Question: What is the name of the tenant mentioned in the document?
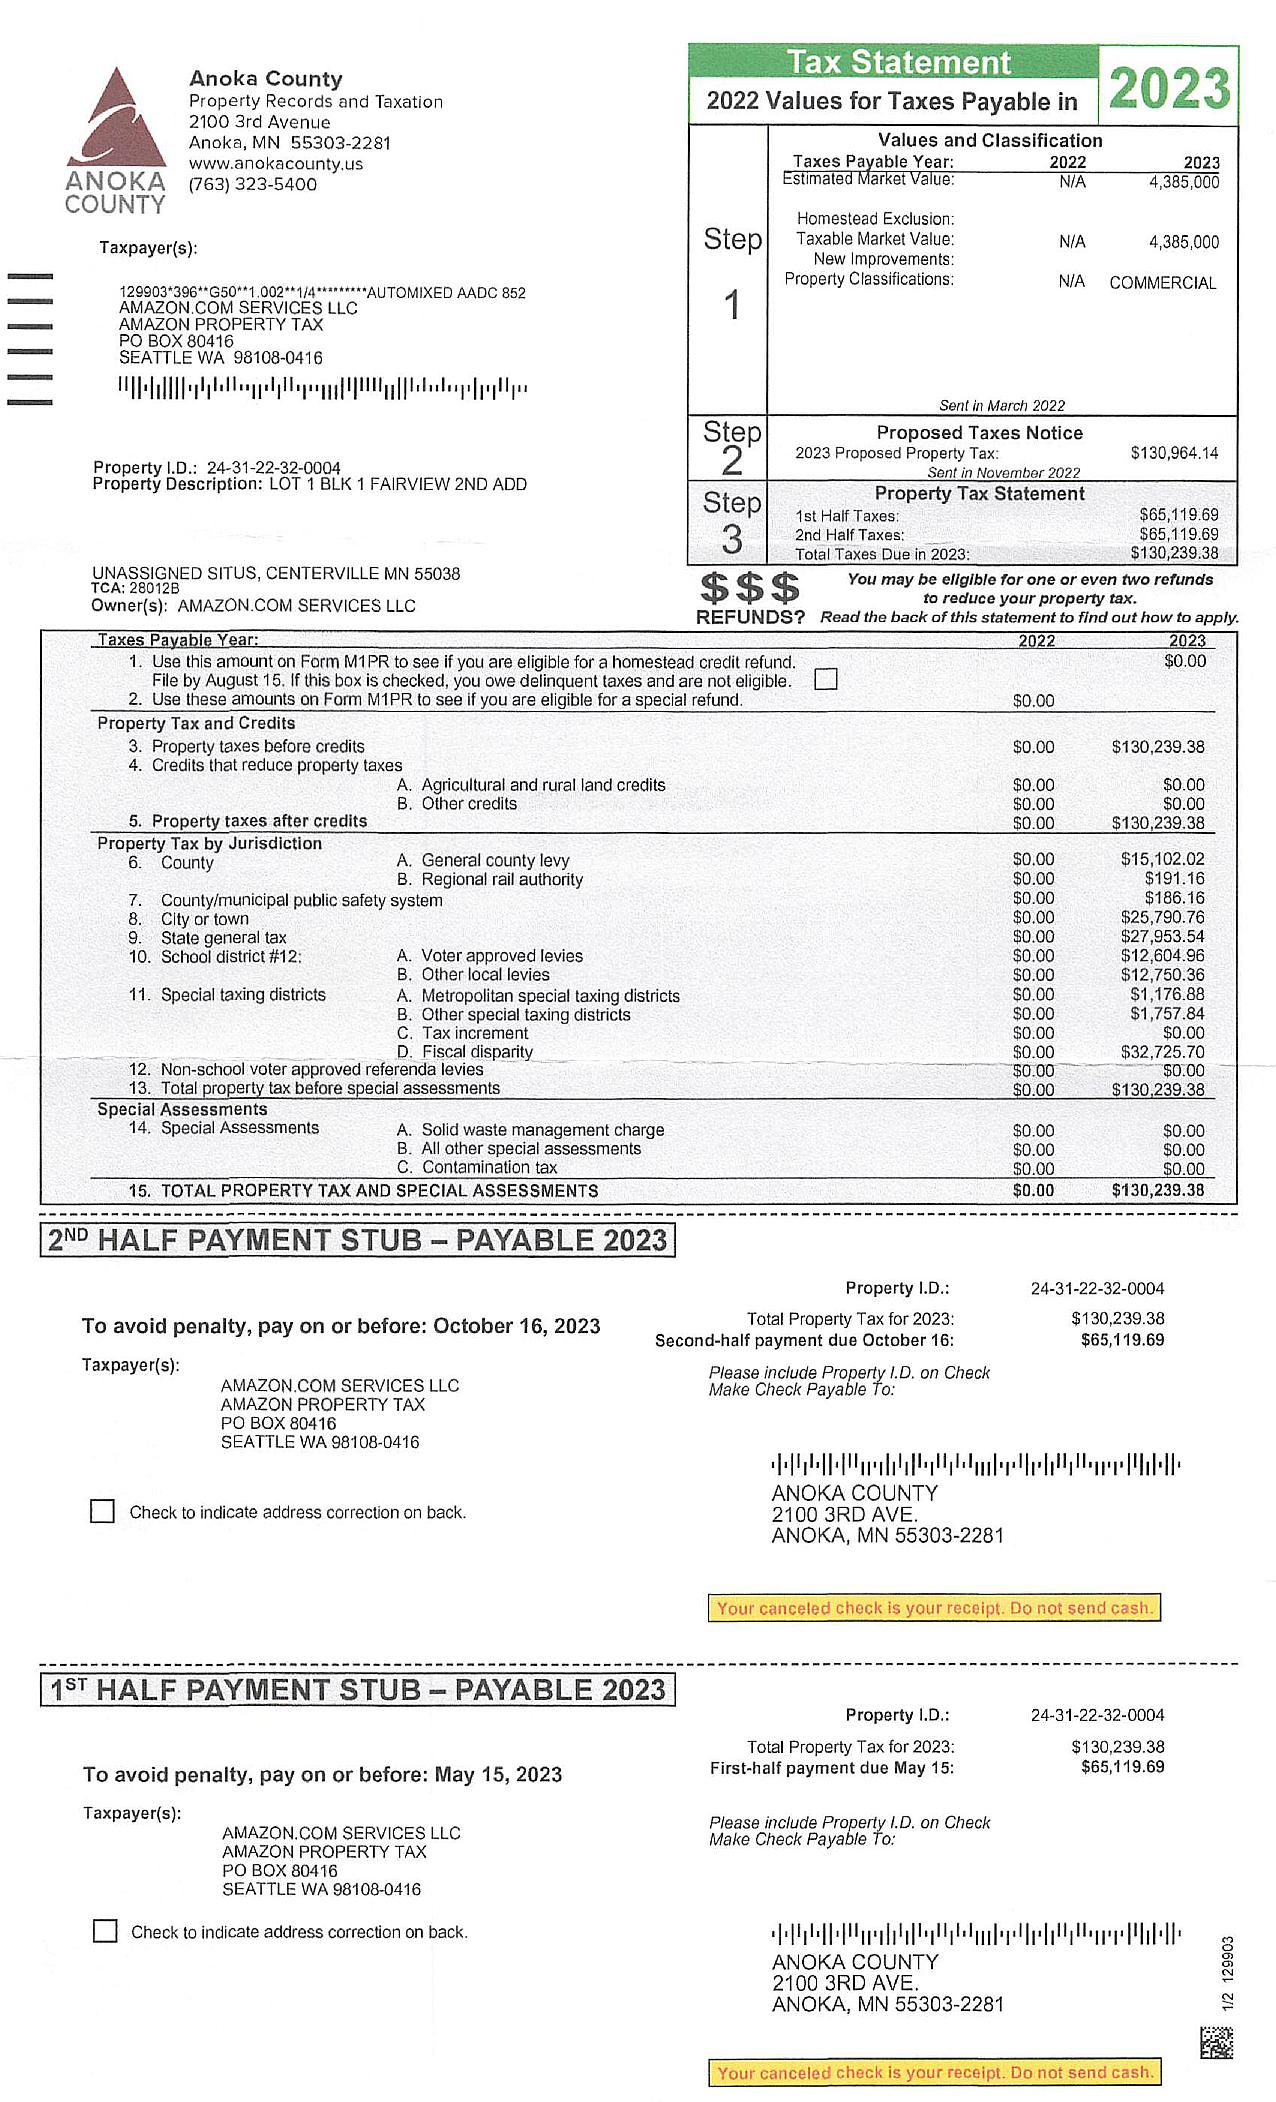
Answer: "AMAZON.COM SERVICES LLC"